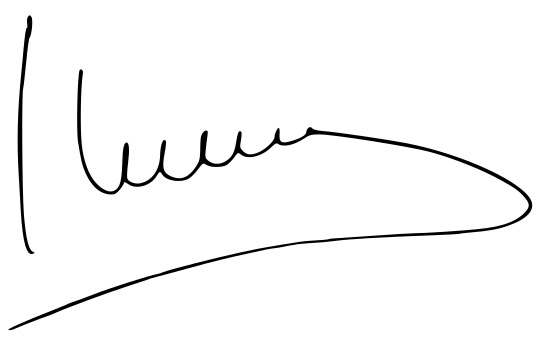
Signature of: mónica oltra